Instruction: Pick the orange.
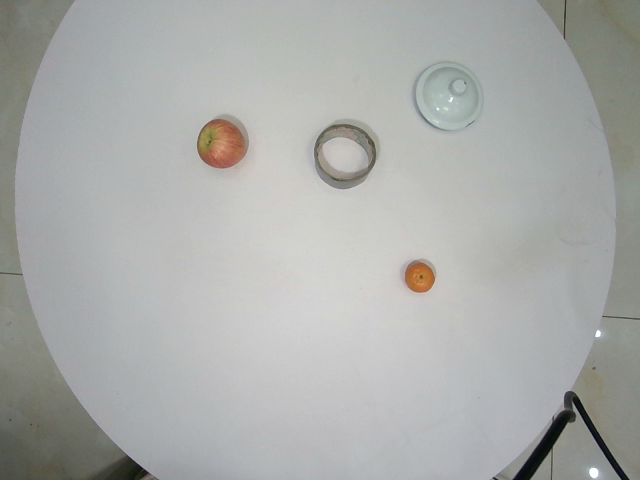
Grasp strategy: vertical